Question: What is the main concern?
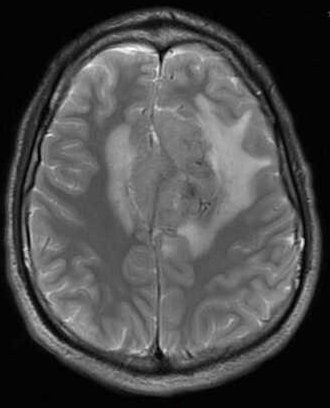
Answer: The findings suggest Large homogeneously enhancing lesion based in the dura of the falx, and pressing on the anterior cerebral hemisphere.  There is rightward mass effect on the falx as well as inferior displacement of the body of the corpus callosum with partial effacement of the third ventricle.  The mass looks extraaxial, but has intraaxial vasogengenic edema in frontal lobes surrounding the mass.. Large homogeneously enhancing lesion based in the dura of the falx, and pressing on the anterior cerebral hemisphere.  There is rightward mass effect on the falx as well as inferior displacement of the body of the corpus callosum with partial effacement of the third ventricle.  The mass looks extraaxial, but has intraaxial vasogengenic edema in frontal lobes surrounding the mass.. The patient might have a history of 21 y.o. man with a new onset seizure and severe headaches..